Question: How is the history relevant to the case?
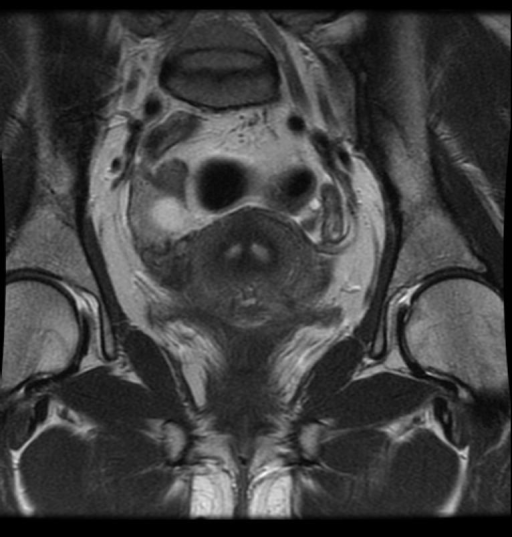
Answer: The patient's history of G1P0A1L0 with 6-7 episodes abnormal menstrual bleeding, FMH included Pt's mother took DES is key in understanding the case.